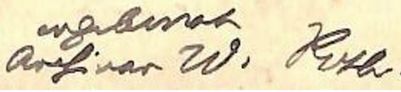
Signature of: ferdinand wilhelm emil roth